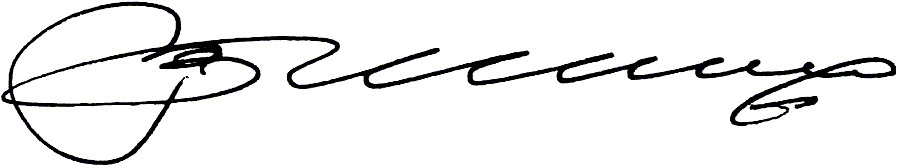
Signature of: valentyn nalyvaichenko